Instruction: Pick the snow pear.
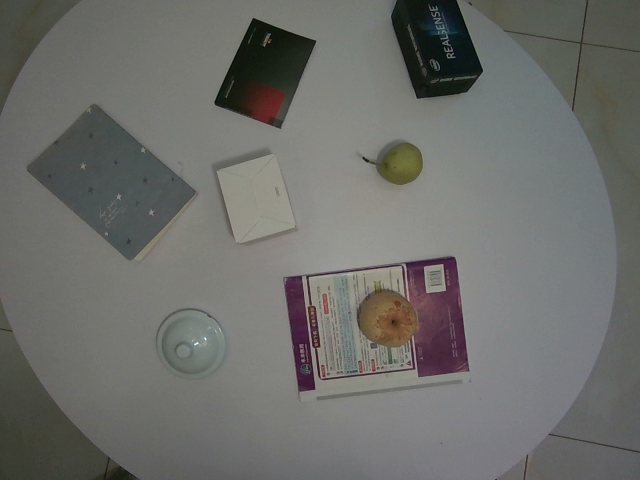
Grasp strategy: vertical